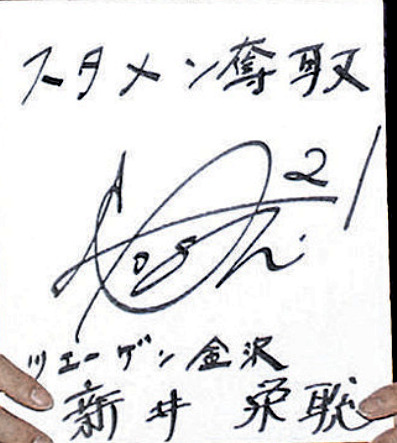
Signature of: yoshiaki arai